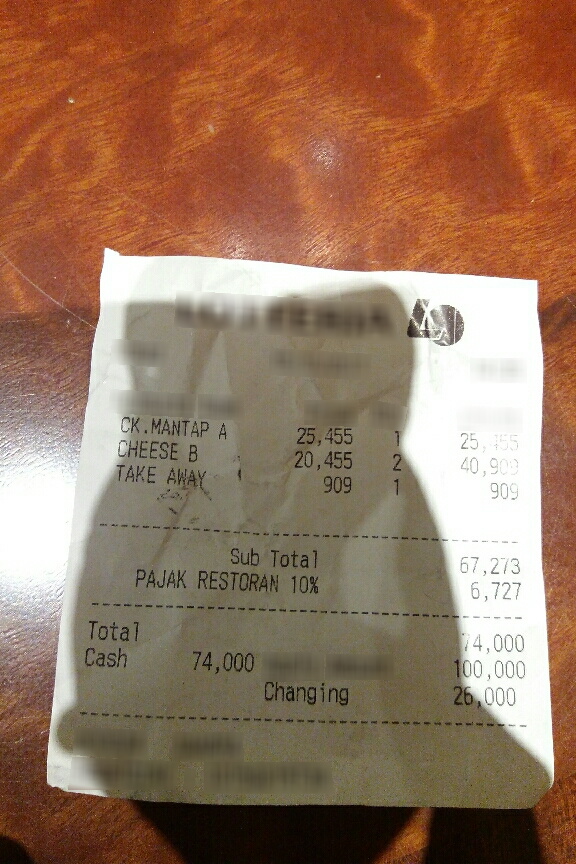
Receipt information:
subtotal: 67,273
tax: 6,727
total: 74,000
line_items: item_name: CK.MANTAP A
item_value: 25,455
item_quantity: 1
item_name: CHEESE B
item_value: 20,455
item_quantity: 2
item_name: TAKE AWAY
item_value: 909
item_quantity: 1